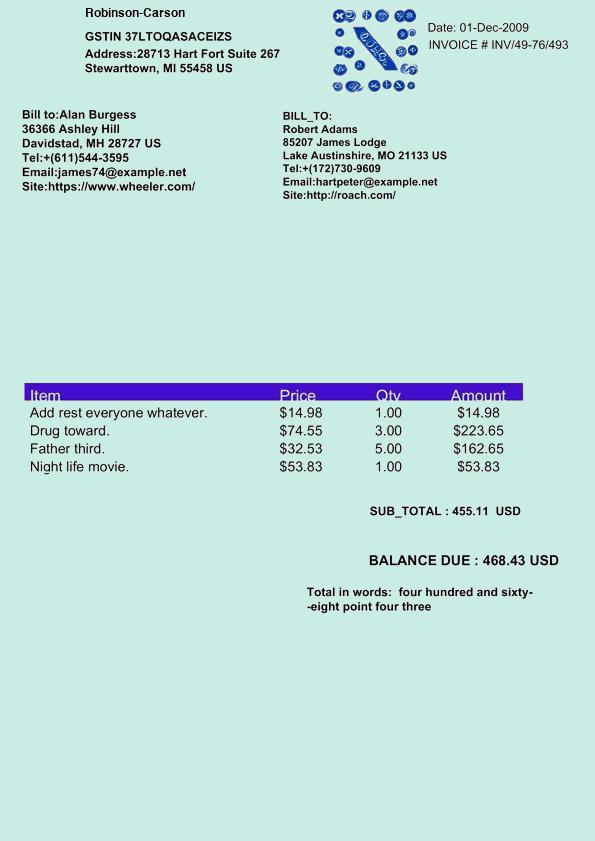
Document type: Invoice